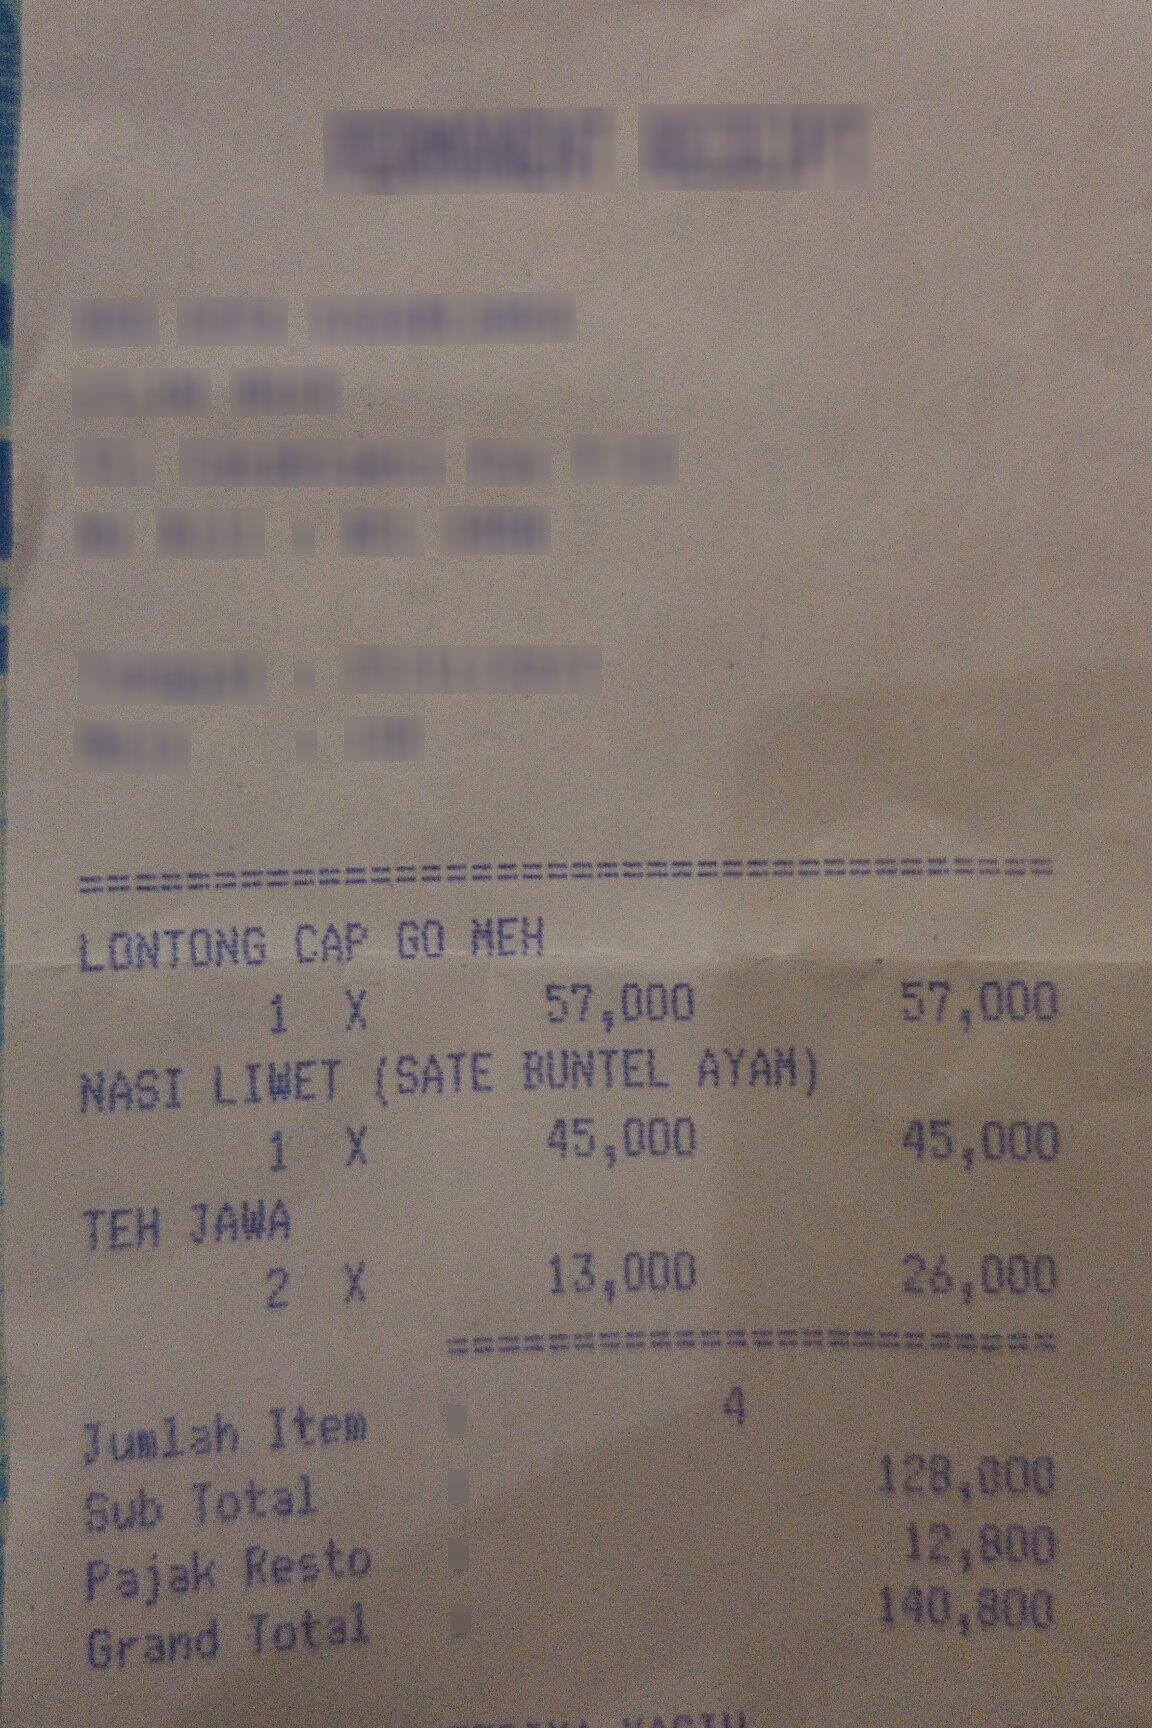
Number of items: 3
Subtotal: 128,000
Tax: 12,800
Total: 140,800
OCR text regions:
text: X
text: X
text: X
text: LONTONG
text: CAP
text: GO
text: MEH
text: 1
text: 57,000
text: 57,000
text: NASI
text: LIWET
text: (SATE
text: BUNTEL
text: AYAM)
text: 1
text: 45,000
text: 45,000
text: TEH
text: JAWA
text: 2
text: 13,000
text: 26,000
text: Total
text: 128,000
text: Sub
text: Resto
text: 12,800
text: Pajak
text: Total
text: 140,800
text: Grand
text: Jumlah
text: Item
text: 4